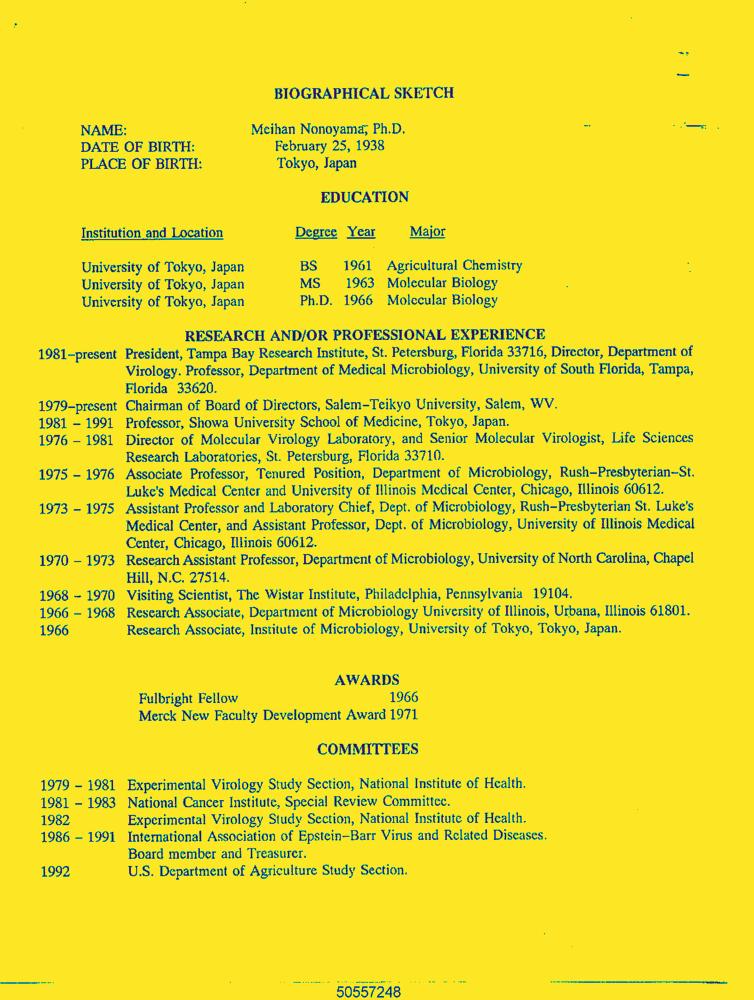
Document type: Resume-Doc